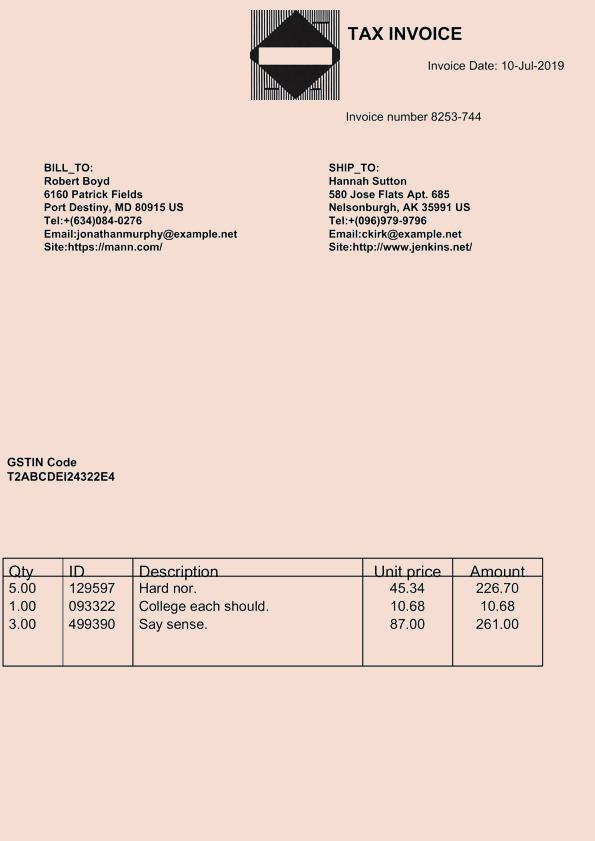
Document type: Invoice